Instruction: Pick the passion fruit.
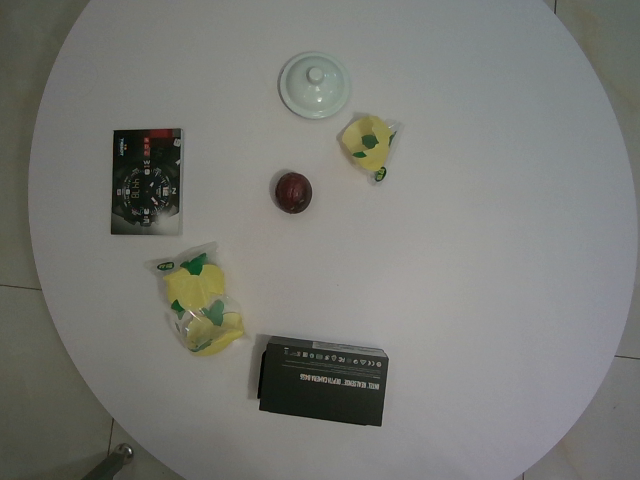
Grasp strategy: vertical